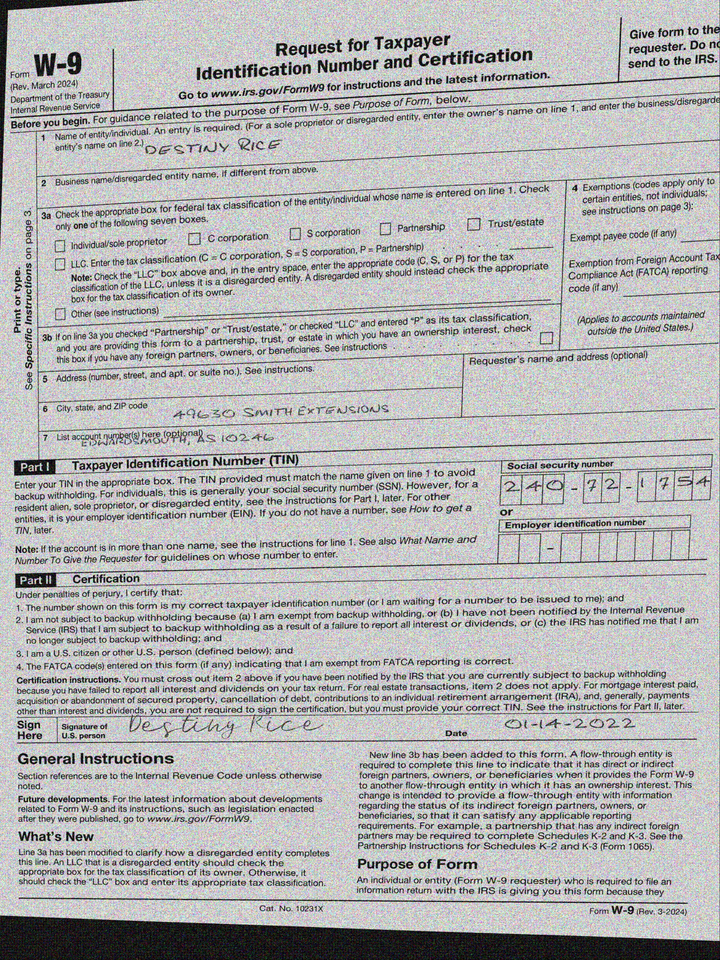
adr1: 49630 Smith Extensions
adr2: Edwardsmouth, AS 10246
cbx: no
ssn: 240721754
enm: Destiny Rice
sdt: 01-14-2022